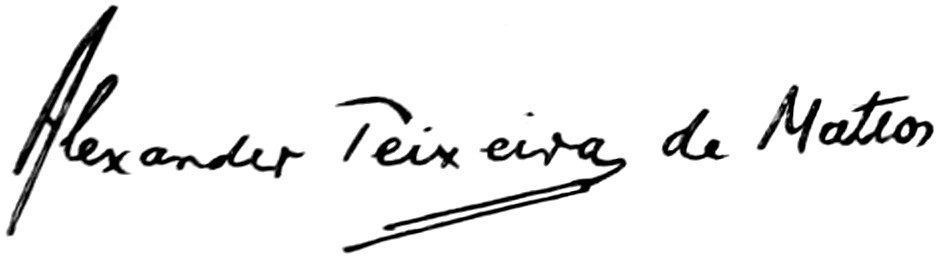
Signature of: alexander teixeira de mattos